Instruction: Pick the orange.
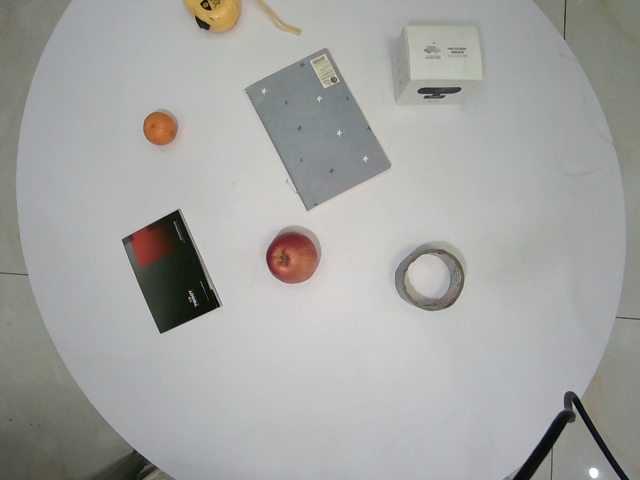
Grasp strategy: vertical